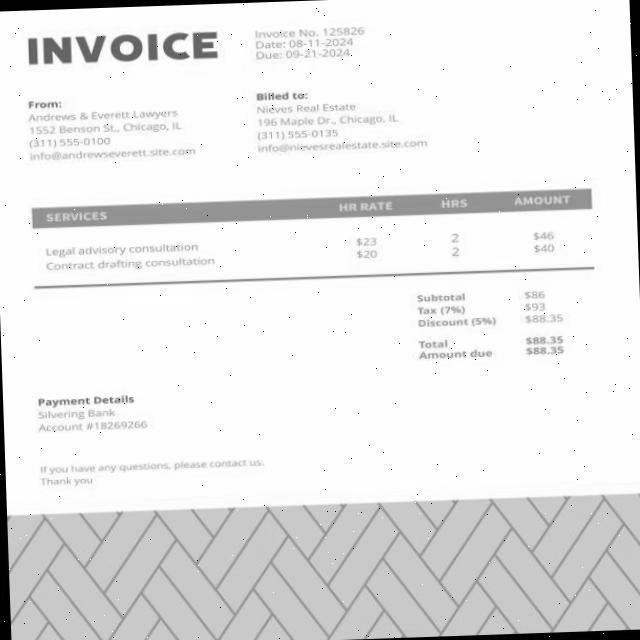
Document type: Invoice